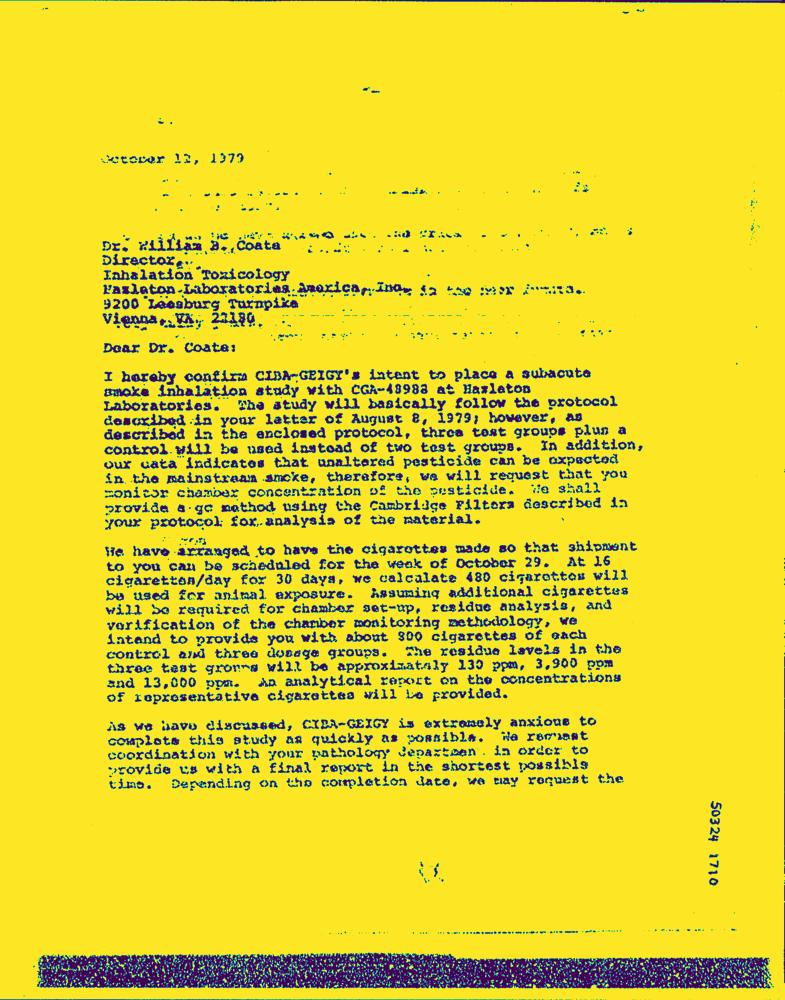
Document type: Letter-Doc